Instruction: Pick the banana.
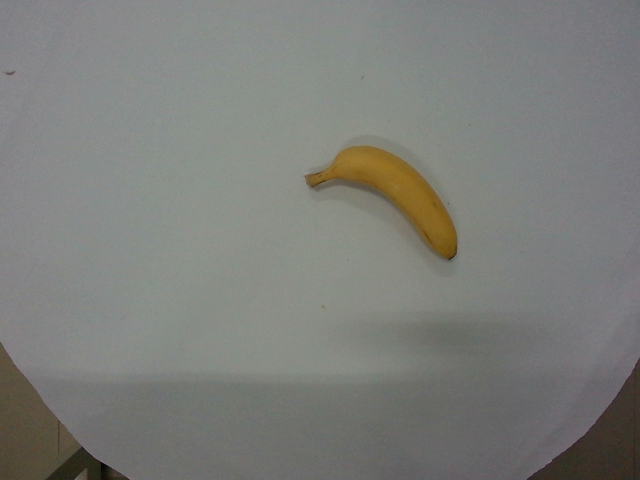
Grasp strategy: vertical